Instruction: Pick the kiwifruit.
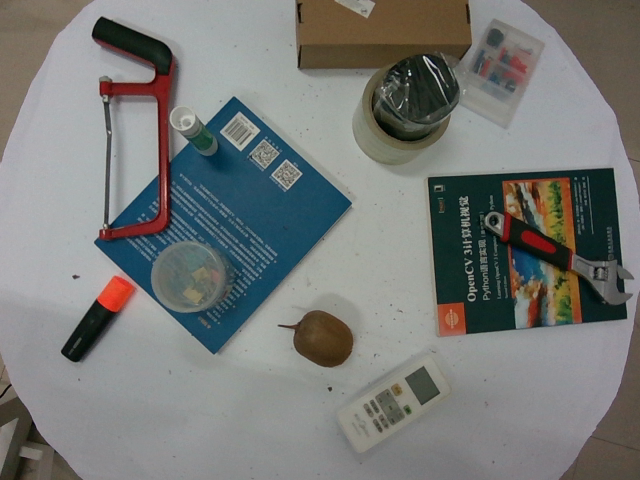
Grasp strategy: vertical